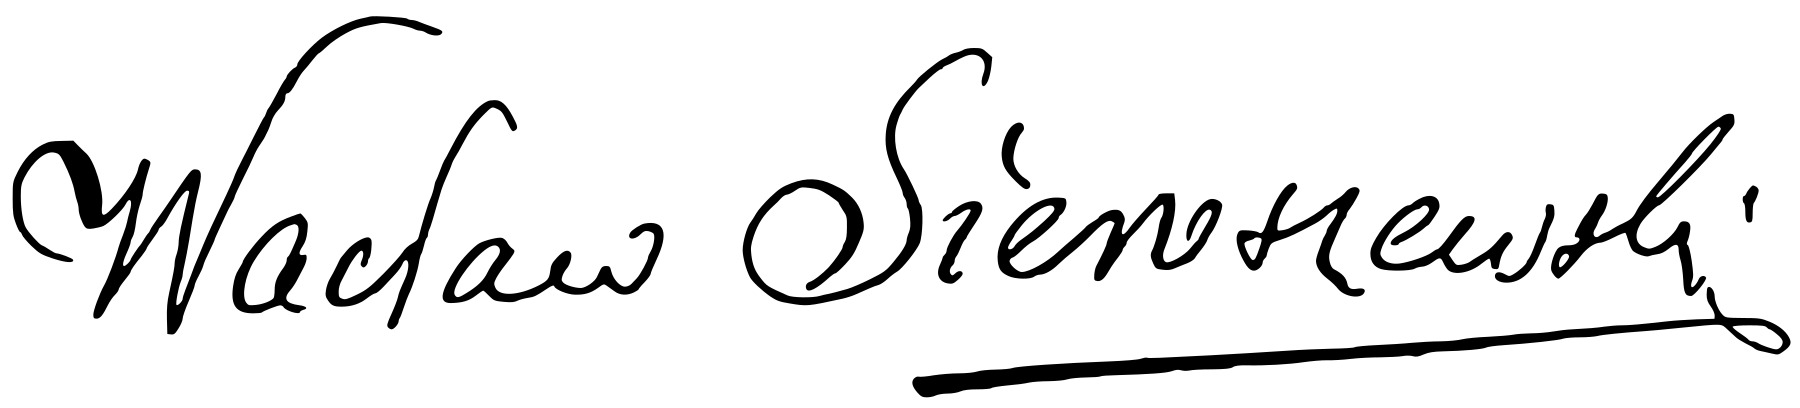
Signature of: wacław sieroszewski